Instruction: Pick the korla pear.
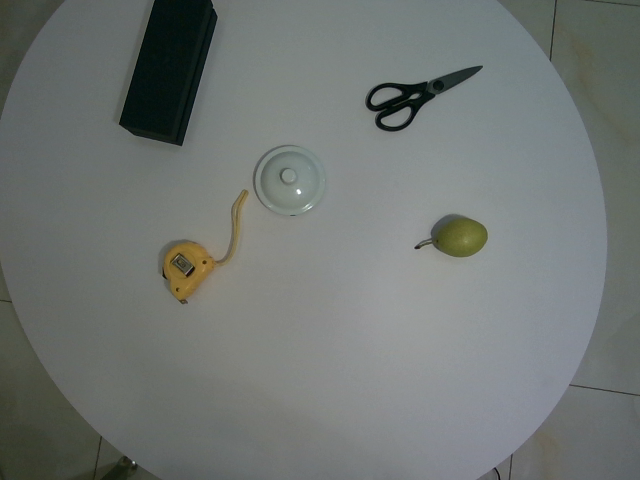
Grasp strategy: vertical